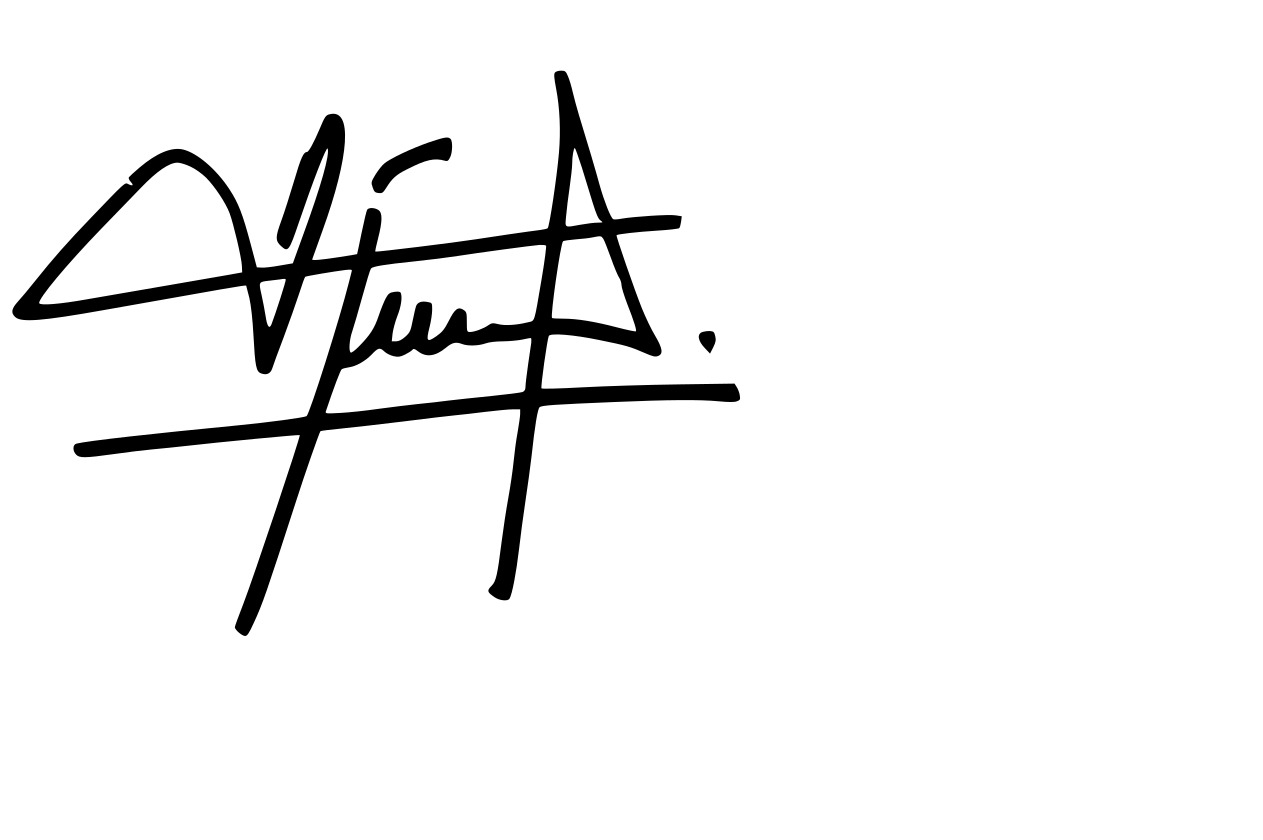
Signature of: alain ferrand